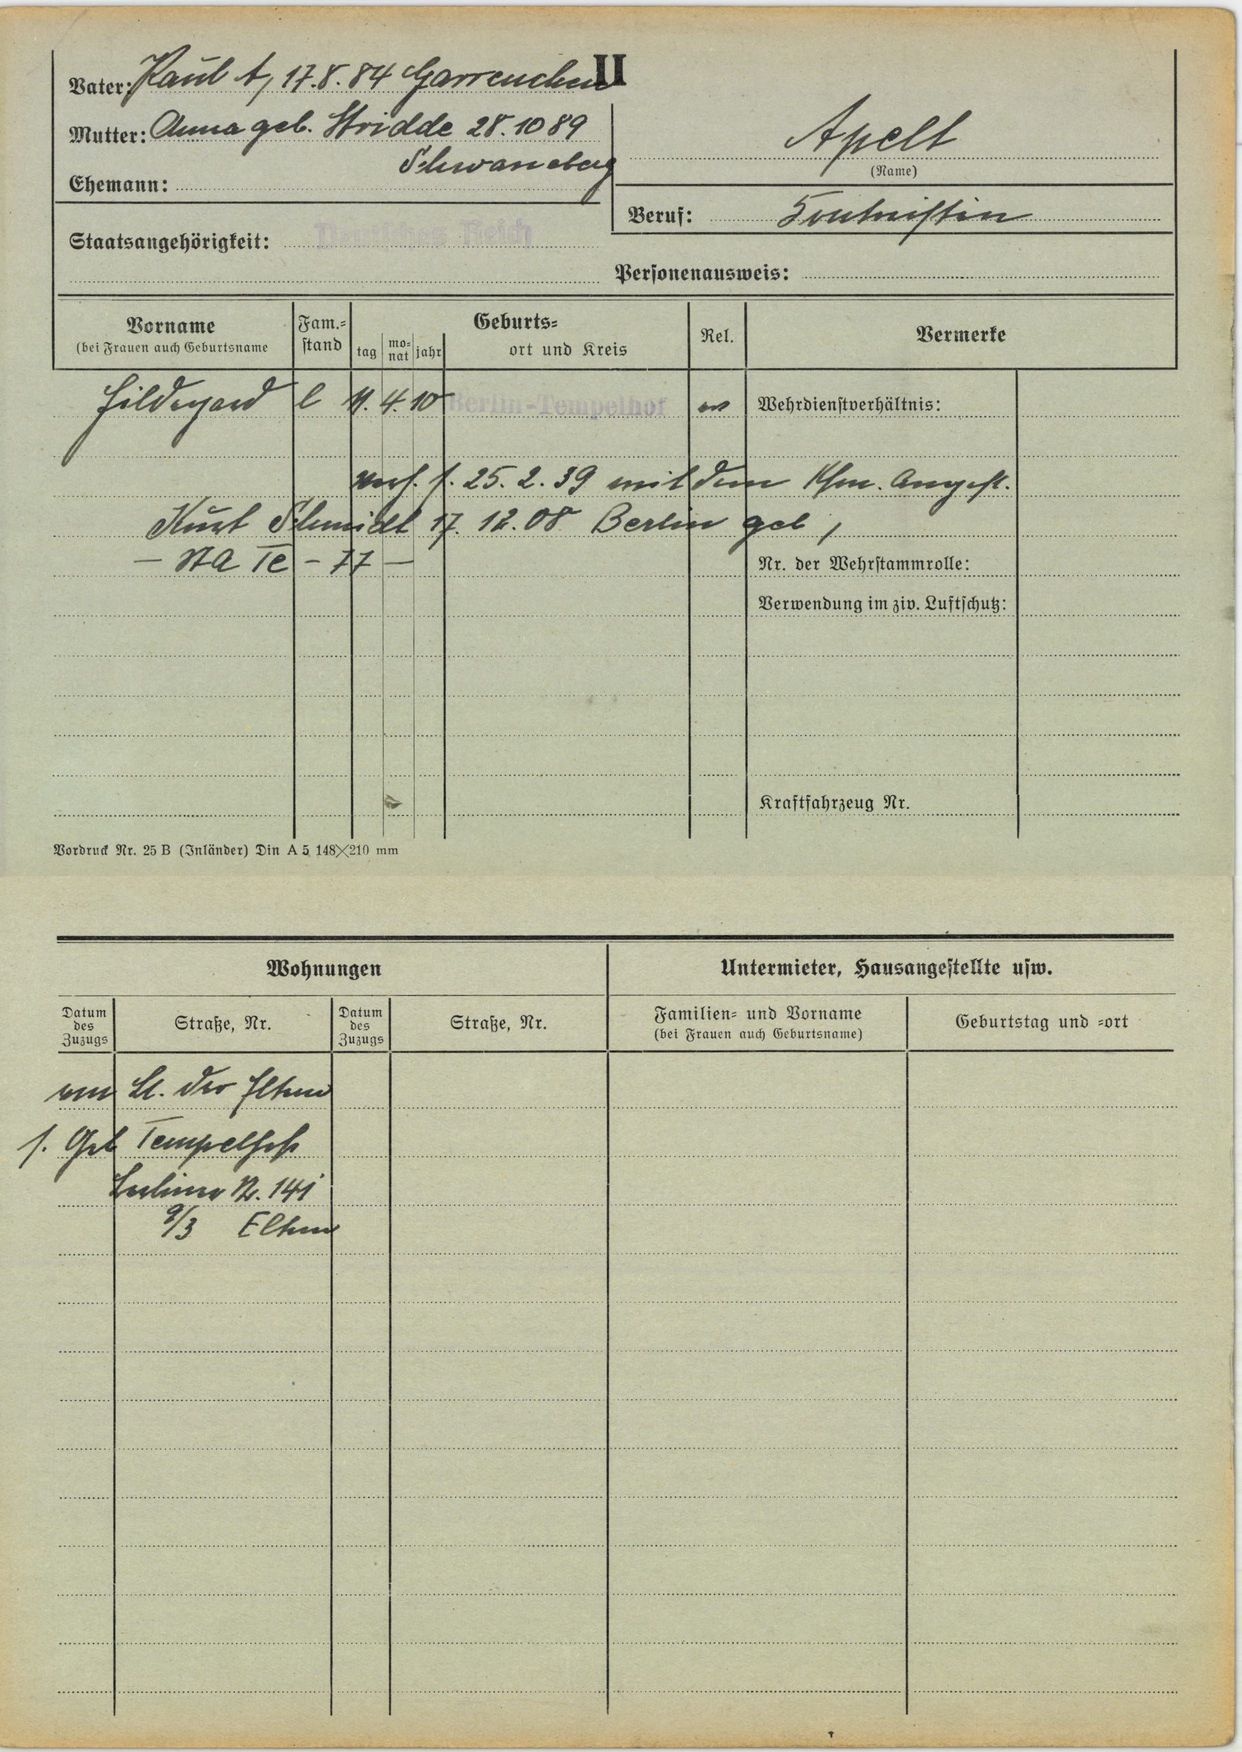
Apelt